Question: What might the diagnosis be?
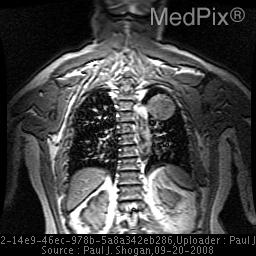
Answer: The possible diagnosis includes •  Tuberculoma
•  Metastatic Disease
•  Carcinoid Tumor
•  Adenocarcinoma
•  Small-cell carcinoma
•  Pulmonary hamartoma.